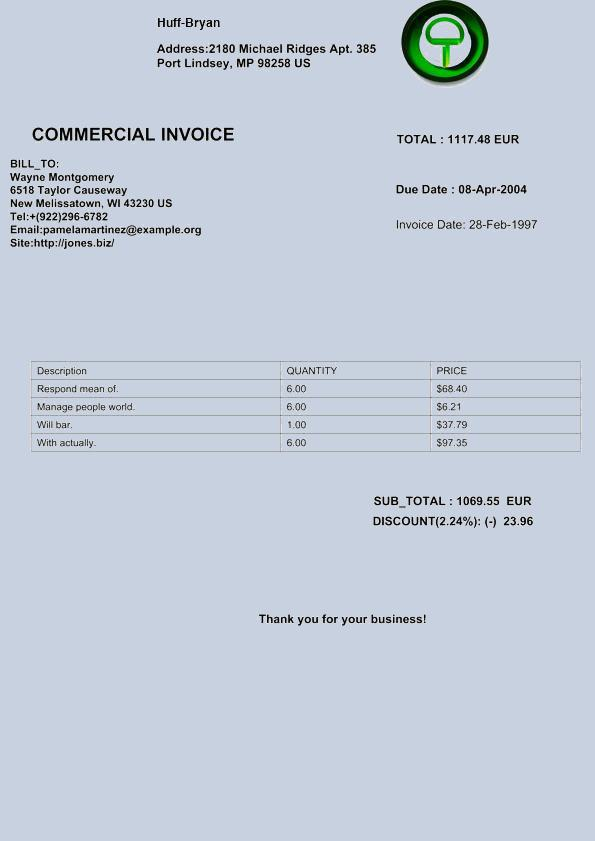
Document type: Invoice